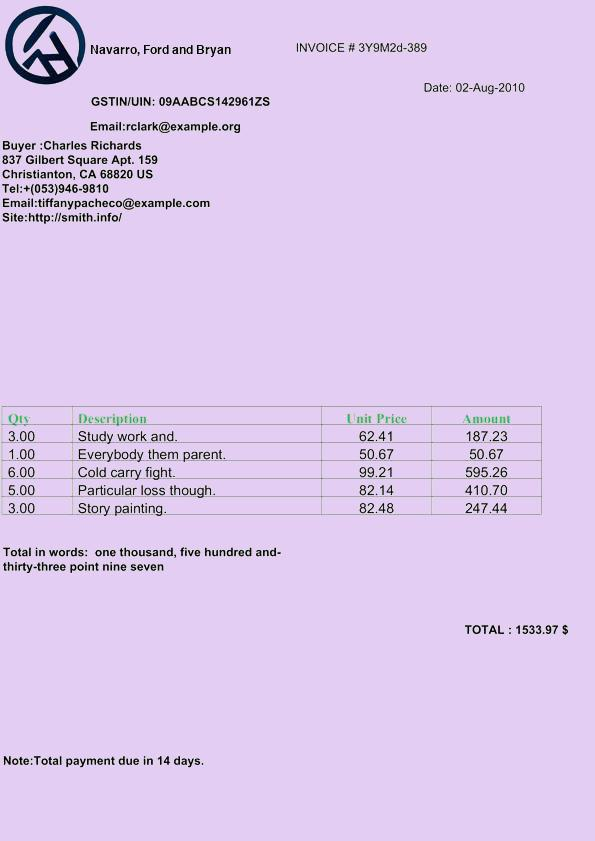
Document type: Invoice